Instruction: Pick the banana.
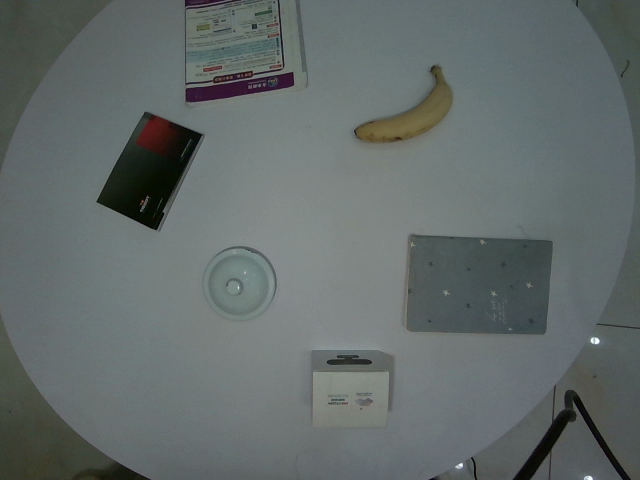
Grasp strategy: vertical